Question: Describe the condition in detail:
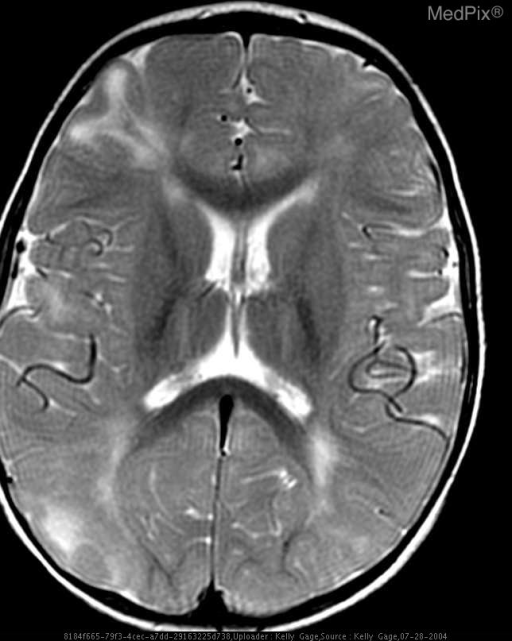
Answer: The disease is discussed as: Tuberus Sclerosis is a multisystemic neuroectodermal disorder.  It's incidence is between 1 in 6000 and 1 in 30,000.  This disorder has a wide variety of expressions with a variable prognosis.  There are numerous major and minor features and diagnosis depends on 2 major features or 1 major and 2 minor features.  Approximately half of the cases are inherited in an autosomal dominant pattern, and the other half are sporadic.  Classically, the clinical presentation "zits, fits, nit-wits"--adenoma sebacum, seizures and mental retardation.

This systemic disorder affects many systems.  In the brain, it causes hamartomas in subependymal and subcortical (the Tubers) locations.  The tubers may calcify, and may have enhancement on MRI.  The subependymal hamartomas are most commonly located near the Foramen of Monroe.  Additionally these patients are predisposed to Subependymal giant cell astrocytoma.

About half of these patients will have renal angiomyolipomas (fatty containg masses).  These are usually bilateral and multiple.  50% will have numerous bone islands, periosteal thickening and or bone cysts.  Less common associations are lymphangioleiomyomatosis, chylothorax, and cardiac rhabdomyomas.